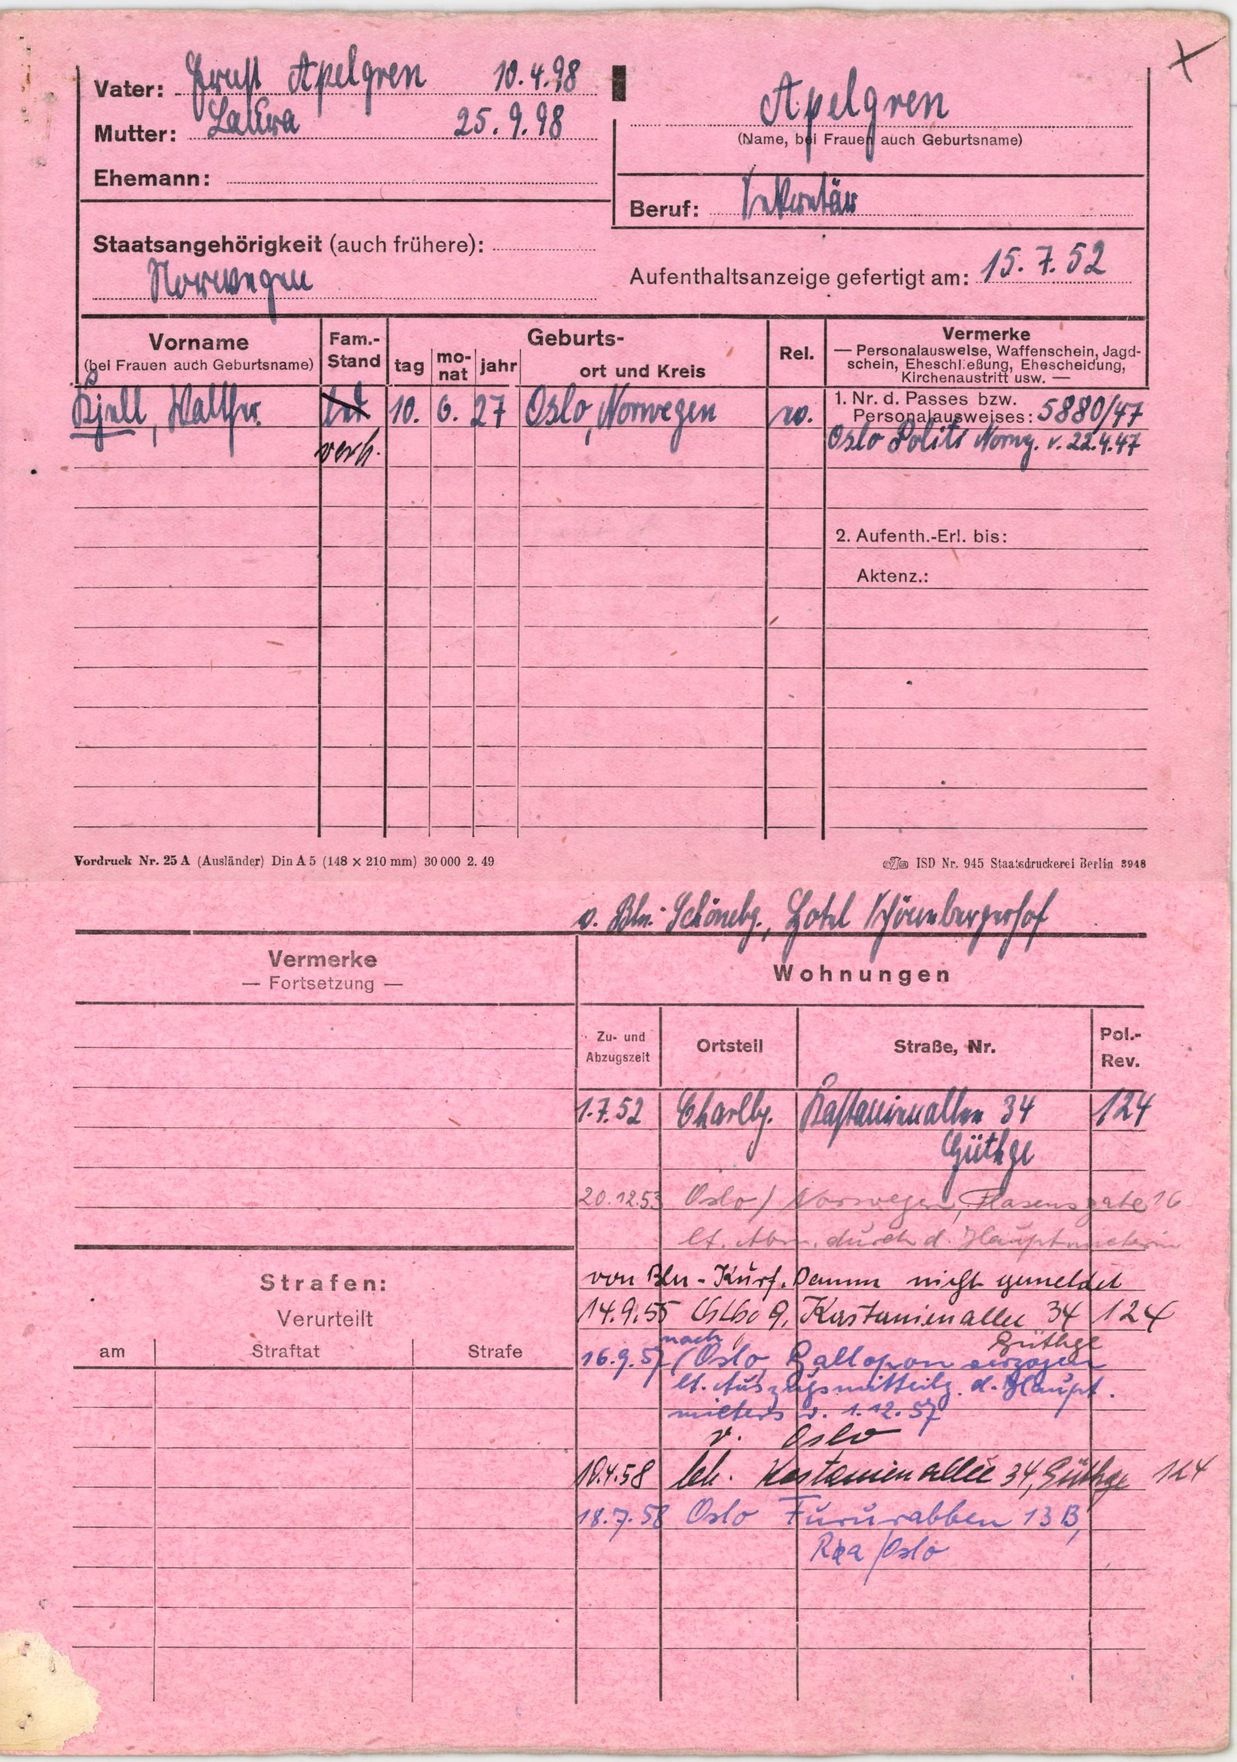
Apelgren